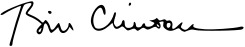
Signature of: bill clinton